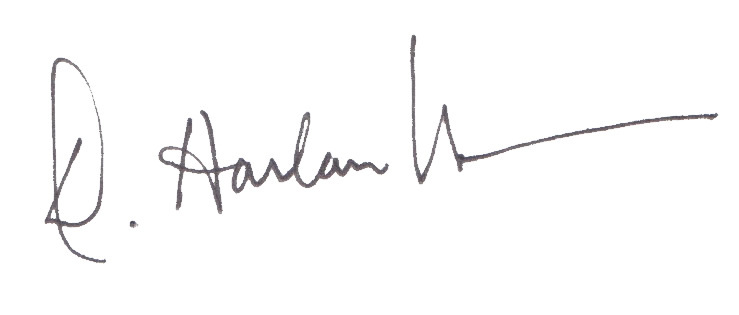
Signature of: d harlan wilson